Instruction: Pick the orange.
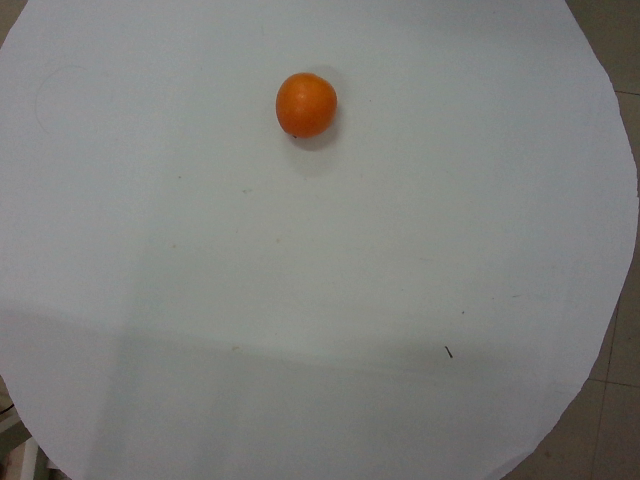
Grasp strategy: vertical